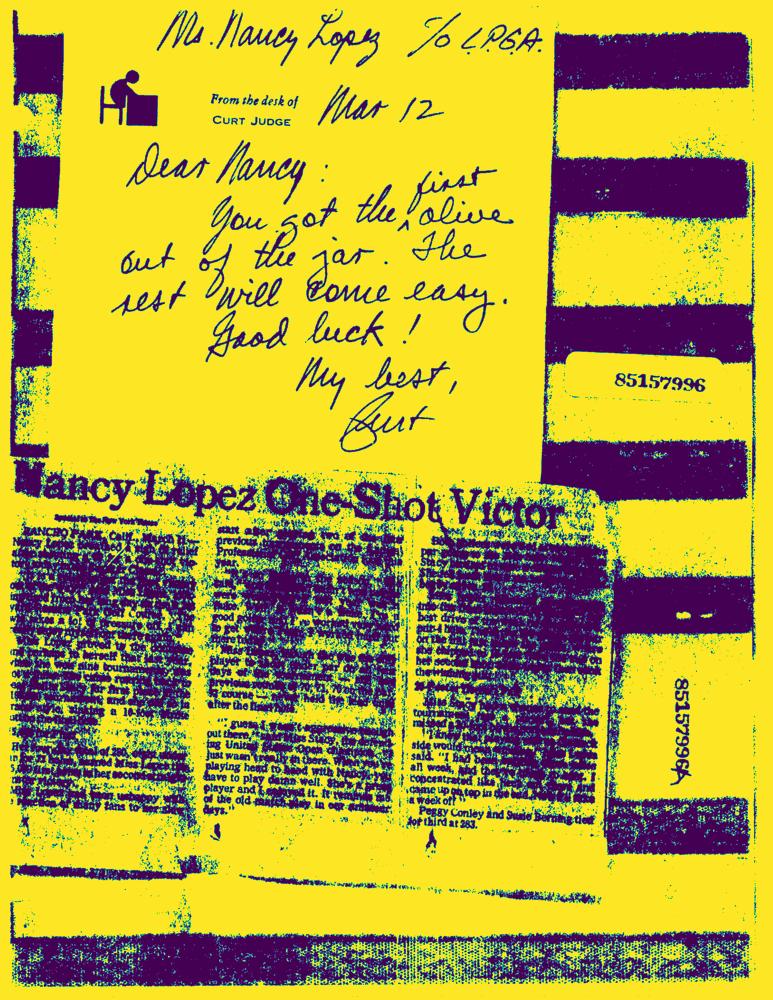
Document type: News-Article